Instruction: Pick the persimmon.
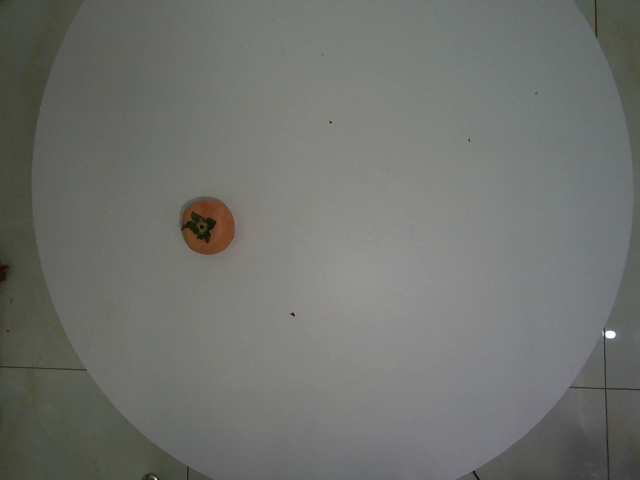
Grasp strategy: vertical